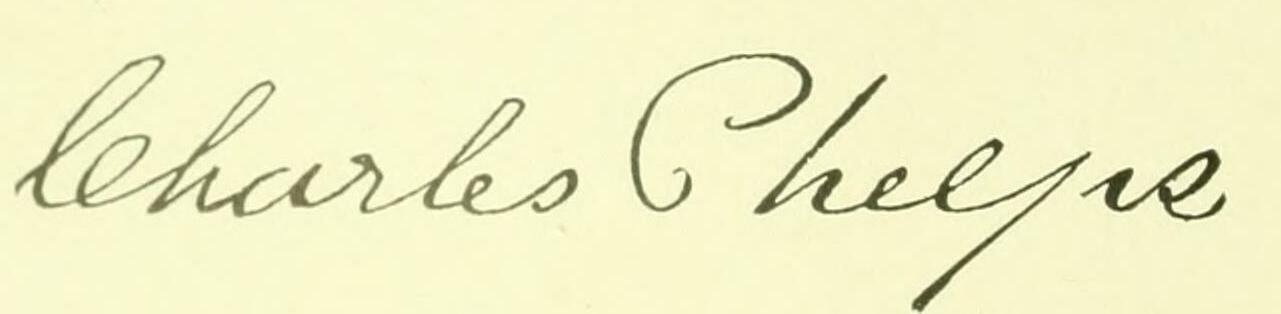
Signature of: charles phelps